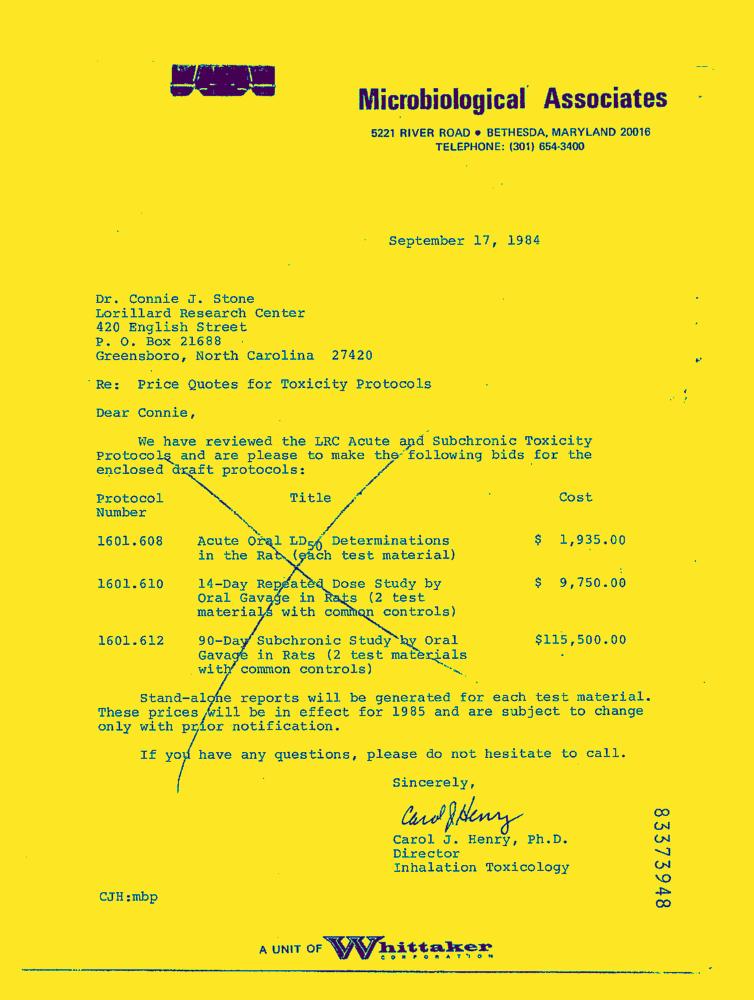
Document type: Letter-Doc